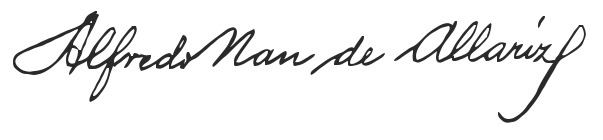
Signature of: nan de allariz